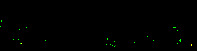
Signature of: christine lambrecht